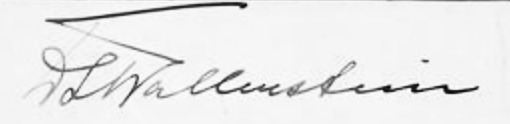
Signature of: lothar wallerstein